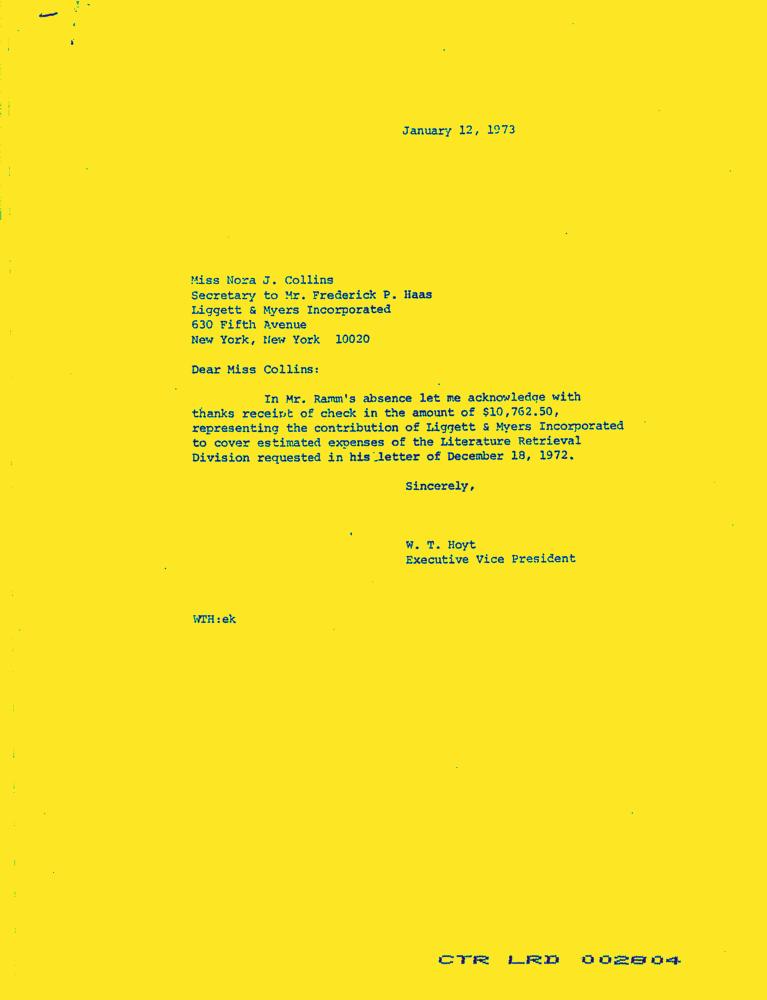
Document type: Letter-Doc